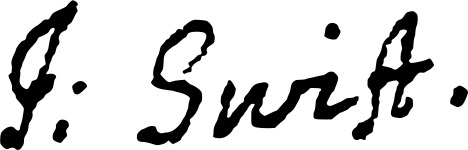
Signature of: jonathan swift